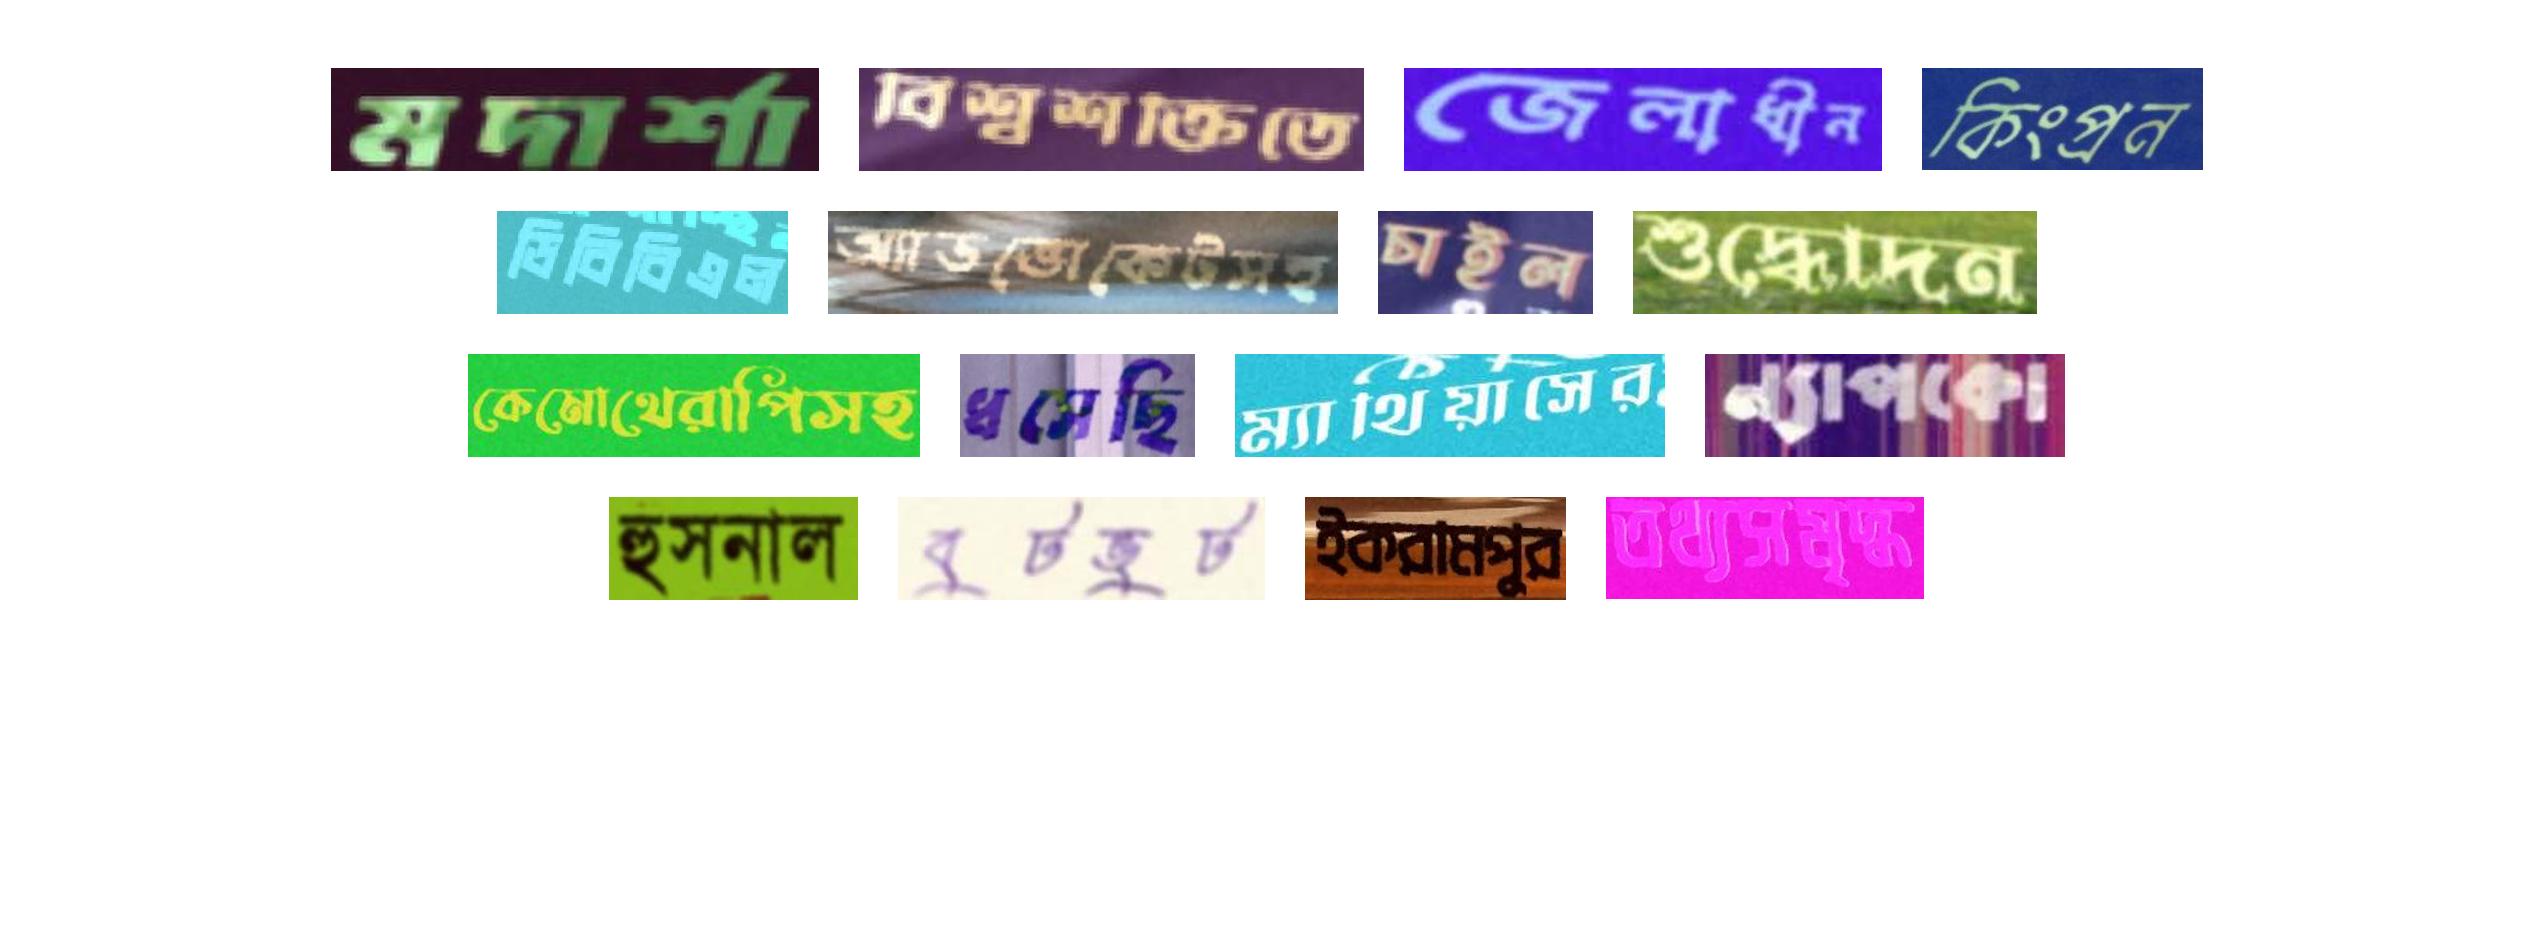
মদার্শা বিশ্বশক্তিতে জেলাধীন কিংপ্রন
ডিবিবিএল অ্যাডভোকেটসহ চাইল শুদ্ধোদন
কেমোথেরাপিসহ ধসেছি ম্যাথিয়াসের ন্যাপকো
হুসনাল বুটভুট ইকরামপুর তথ্যসমৃদ্ধ